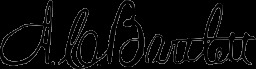
Signature of: adolphus c bartlett